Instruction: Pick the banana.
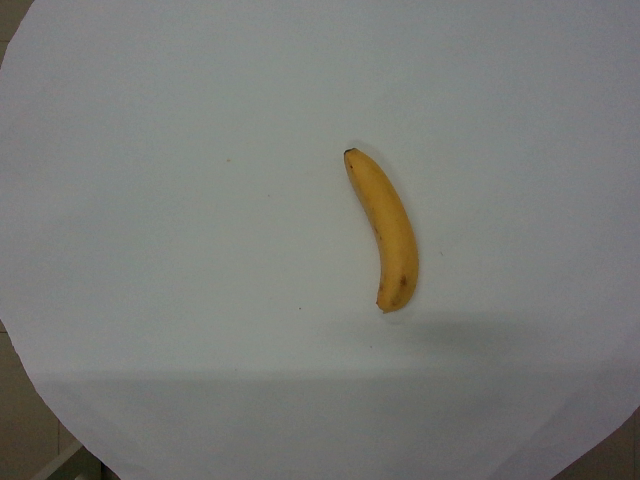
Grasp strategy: vertical